Identify and extract the amount in words, amount in numbers, payee name, cheque date, and bank name from the image.
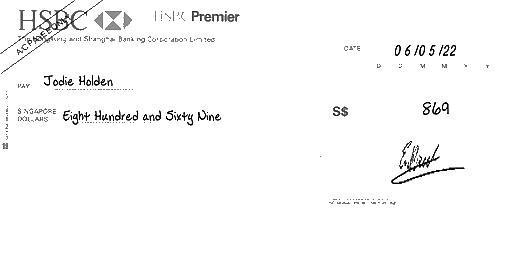
amt_in_words: Eight Hundred and Sixty Nine
amt_in_figures: 869
payee_name: Jodie Holden
bank_name: HSBC
cheque_date: 06/05/22